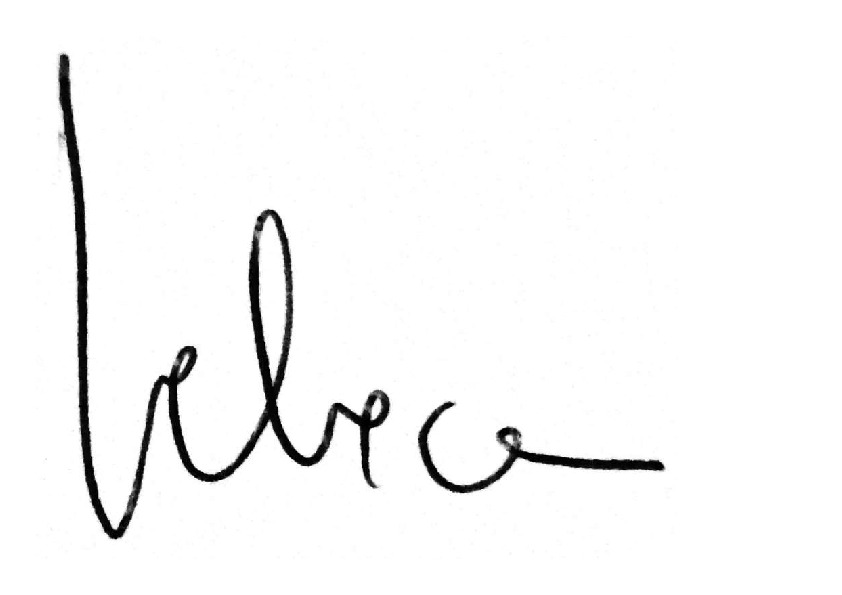
Signature of: rebeca baceiredo pérez